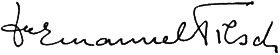
Signature of: emanuel tilsch